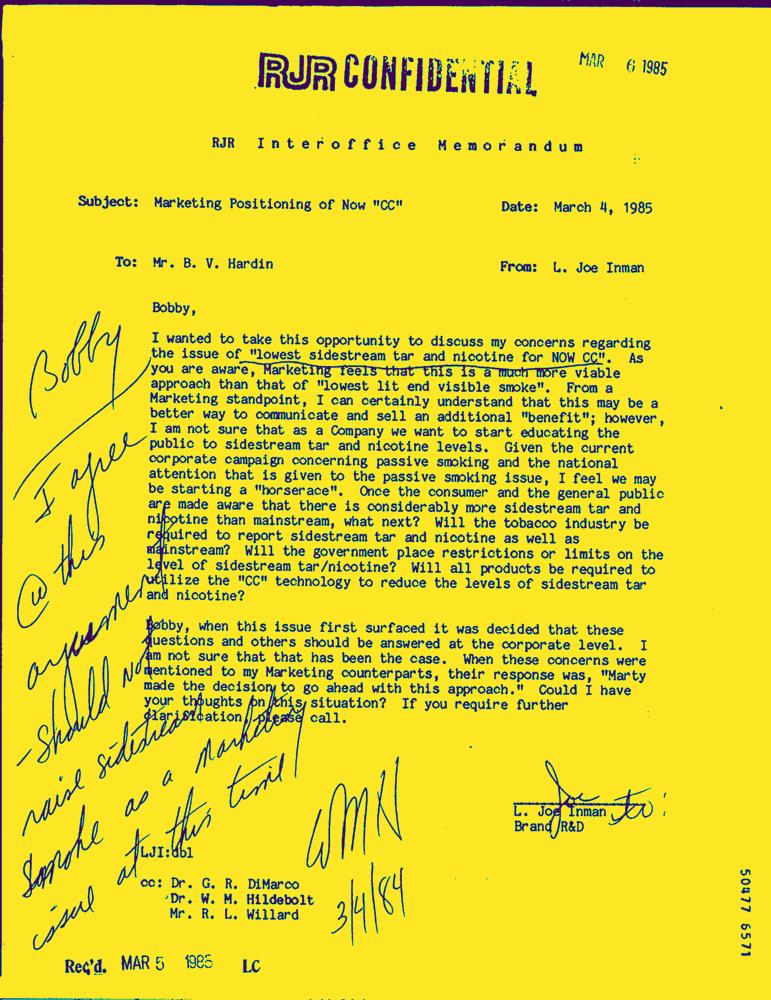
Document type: Letter-Doc